Question: What is the property identification or parcel number listed?
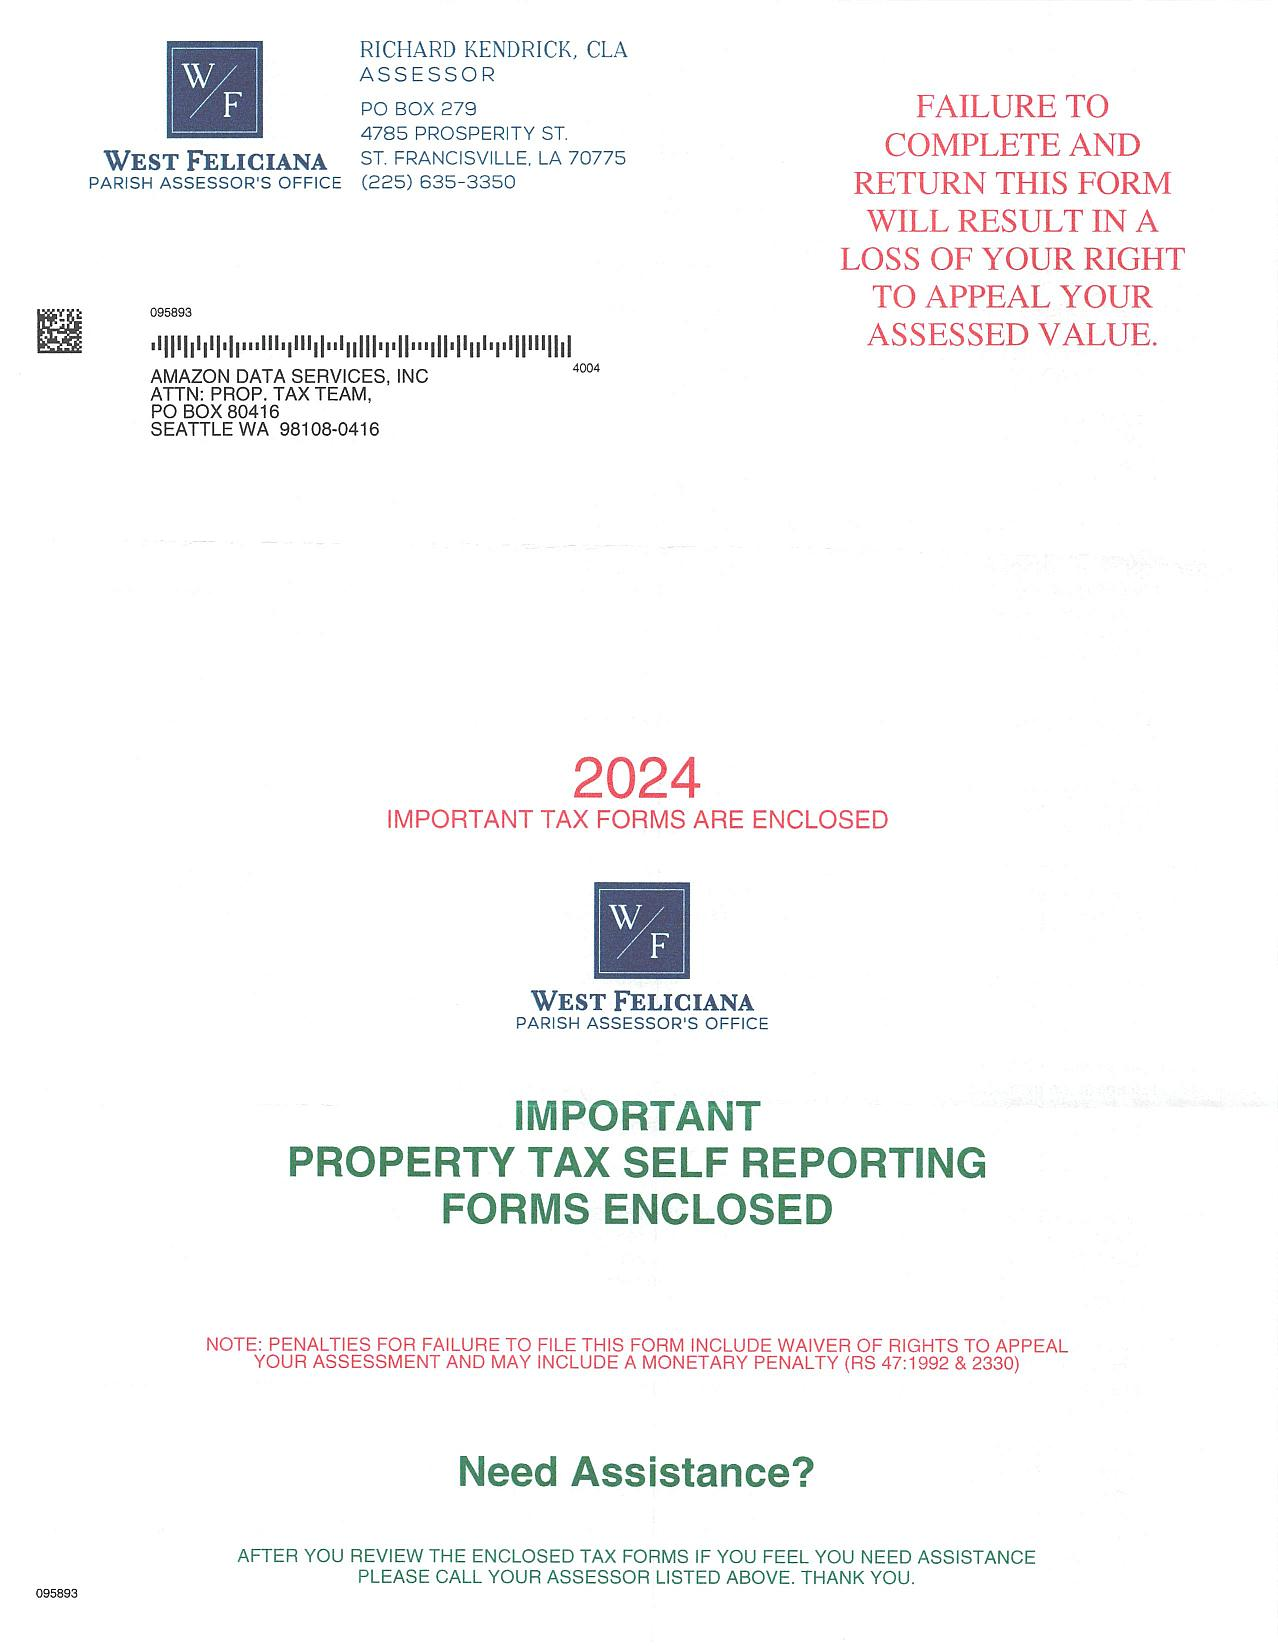
Answer: "096893"